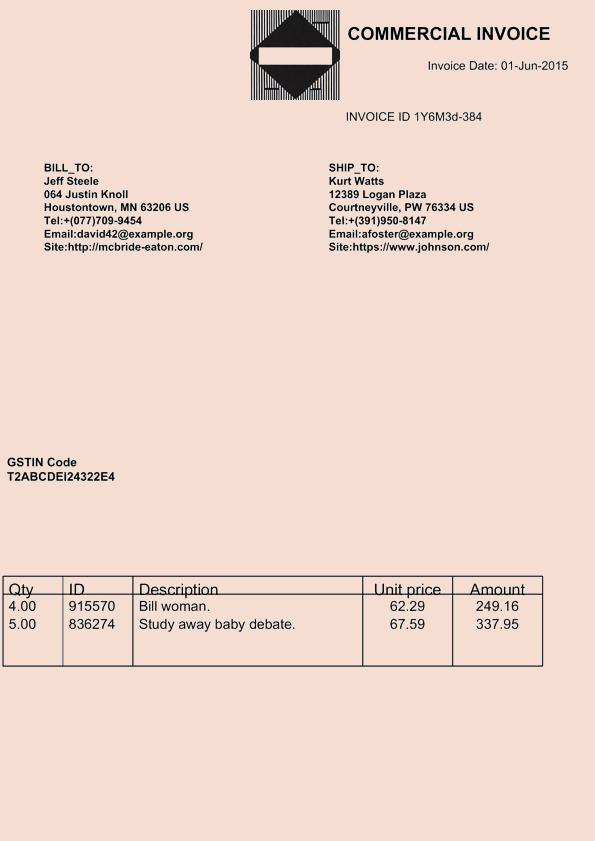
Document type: Invoice